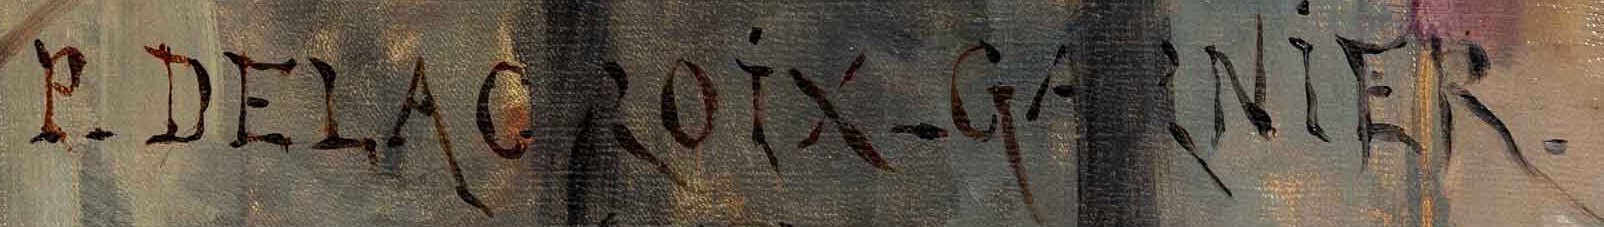
Signature of: pauline delacroix garnier